Please extract the written amount, numerical amount, recipient's name, date on the cheque, and the bank's name from the image.
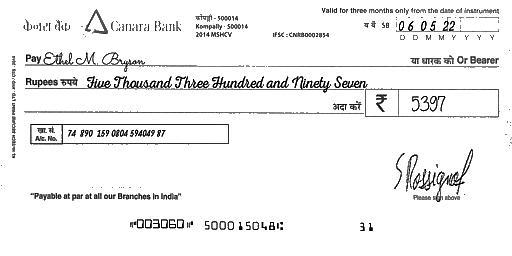
amt_in_words: Five Thousand Three Hundred and Ninety Seven
amt_in_figures: 5397
payee_name: Ethel M. Bryson
bank_name: Canara Bank
cheque_date: 06/05/22